Question: Describe the condition in detail:
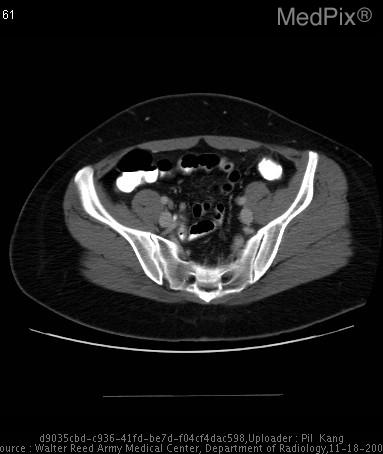
Answer: The disease is discussed as: Epiploic appendages are lobulated masses of fat attached to the serosal surface of the colon, and because of its fatty density, normally they cannot be distinguished from the mesenteric fat.  Only with ascites or perhaps with gross free air would one be able to distinguish a normal epiploic appendage.

Hyperattenuating ring sign has been described in the literature as a rather characteristic finding of epiploic appendagitis.  These epiploic appendages can torse at its attachment to the serosal surface of the colon and become infarcted and inflammated due to compromise of the vascular supply.  In this case, the inflammed peritoneum surrounding the epiploic appendage becomes thickened and evident on CT, drawing an apparent ring around the epiploic appendage.

Primary epiploic appendagitis has been reported in 2.5-7.1% of patients who are suspected clinically of having diverticulitis, and approximately in 1.0% of patients suspected of having appendicitis.